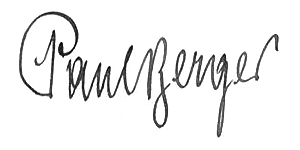
Signature of: paul berger